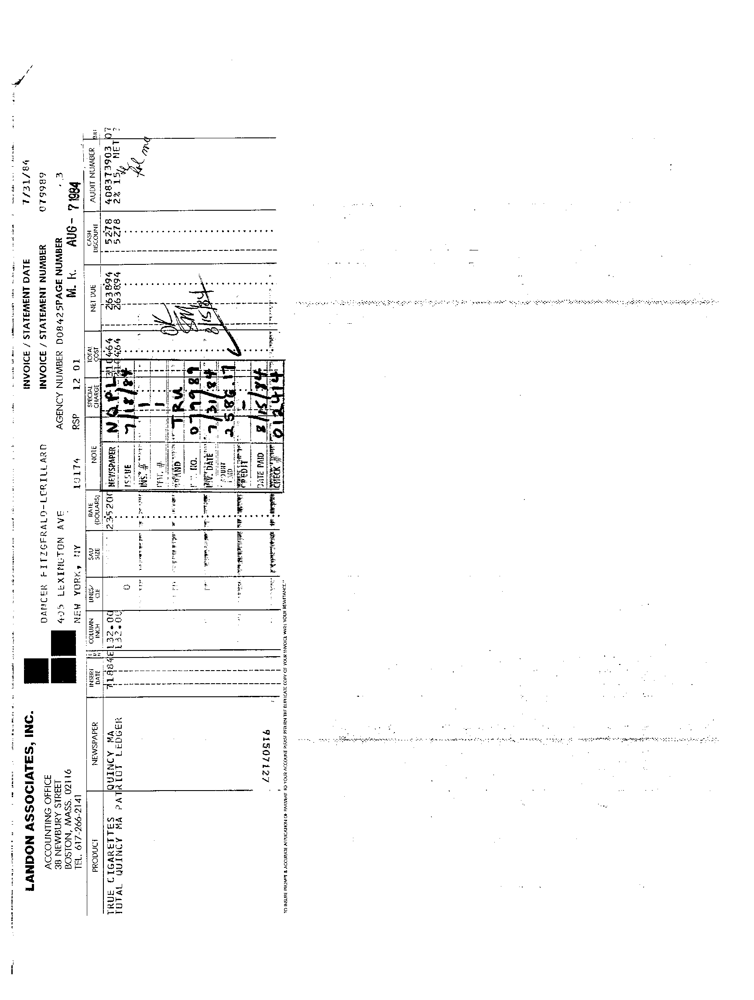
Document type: Invoice